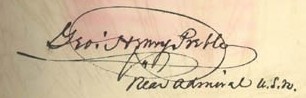
Signature of: george henry preble